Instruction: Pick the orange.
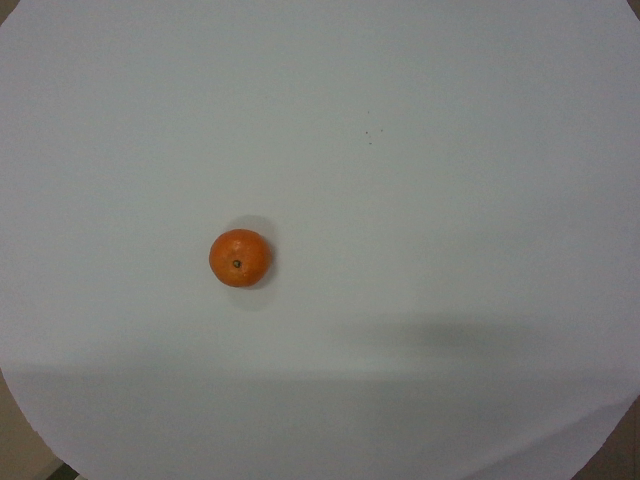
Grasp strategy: vertical